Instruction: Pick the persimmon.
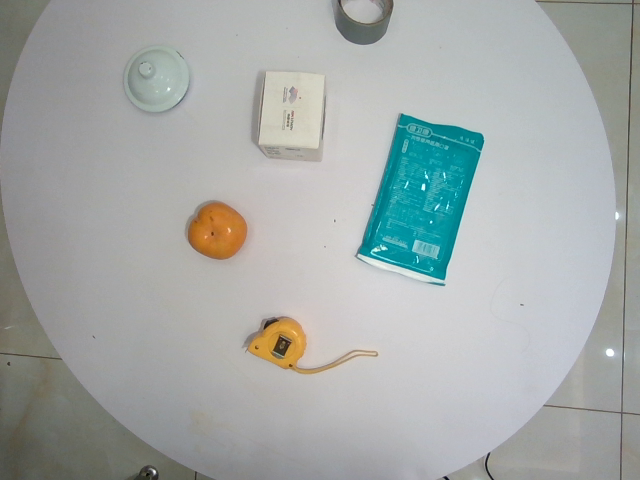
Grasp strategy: vertical